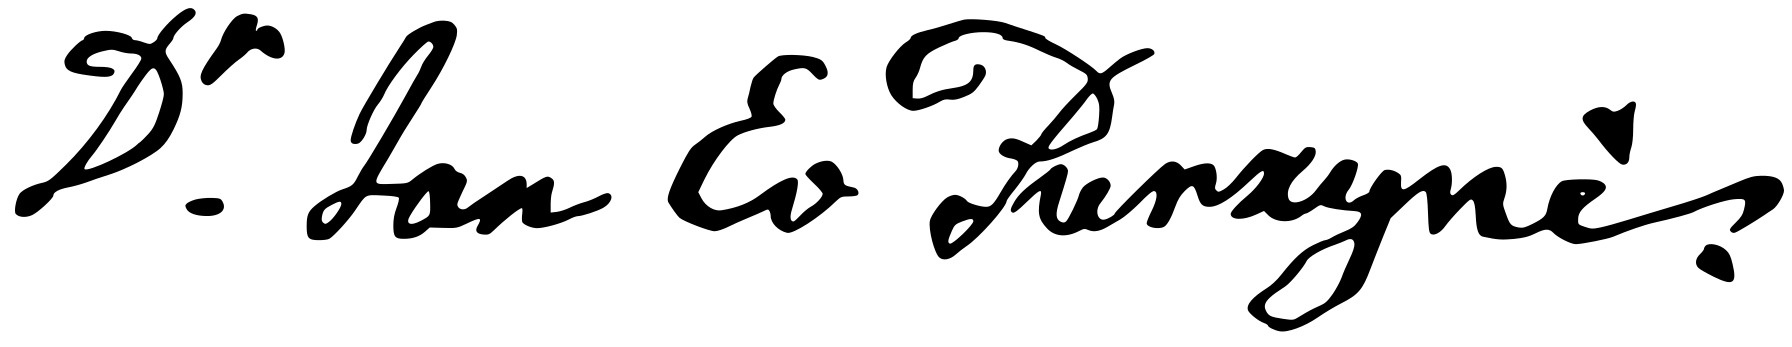
Signature of: jan evangelista purkyně